Question: How does the patient history play a role?
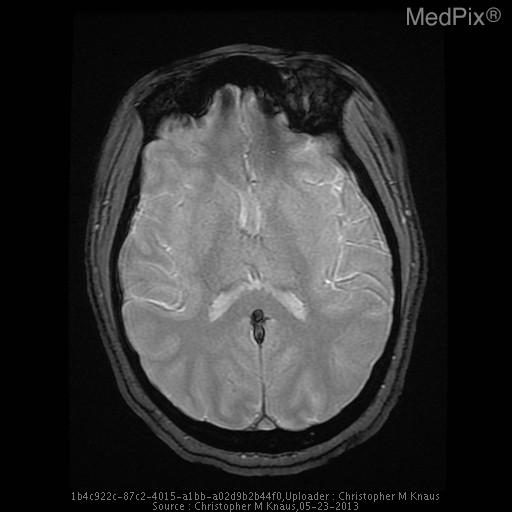
Answer: The patient's history of 17 yo girl presents with left sided facial weakness and numbness and the worst headache of her life that is rated 10/10.  The headache has been progressive for about 24 hours.  She has a history of migraine, but the patient states that her current headache does not feel like her typical migraine headache. is key in understanding the case.